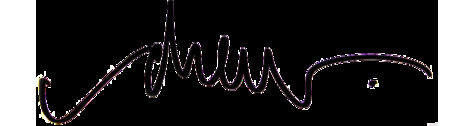
Signature of: drew struzan